Question: What appears to be the issue?
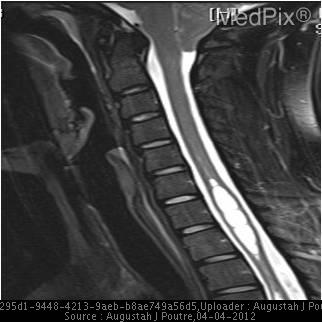
Answer: The findings suggest Low lying cerebellar tonsils with cervical cord syringohydromyelia.. Sagittal T2 weighted MR image demonstrates inferior extension of the cerebellar tonsils through the foramen magnum, effacing the CSF spaces at the cervicomedullary junction. A large syrinx is noted involving the distal cervical and upper thoracic spinal cord.. The patient might have a history of 21 y/o woman who presented to the ER with gradual onset headache for the past 2 weeks..